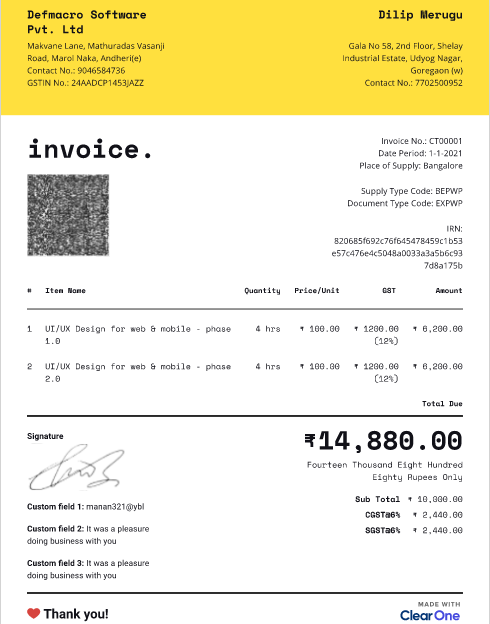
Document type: Invoice